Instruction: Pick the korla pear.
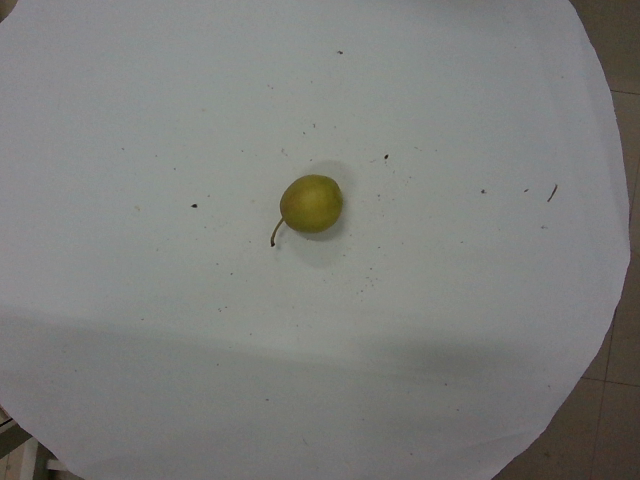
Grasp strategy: vertical